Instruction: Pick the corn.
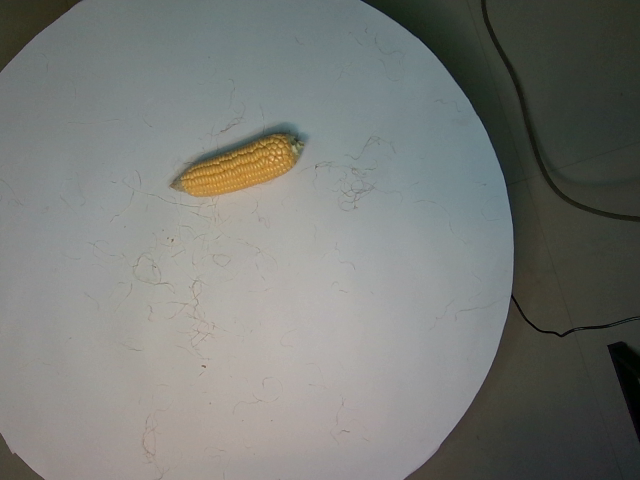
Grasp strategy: vertical